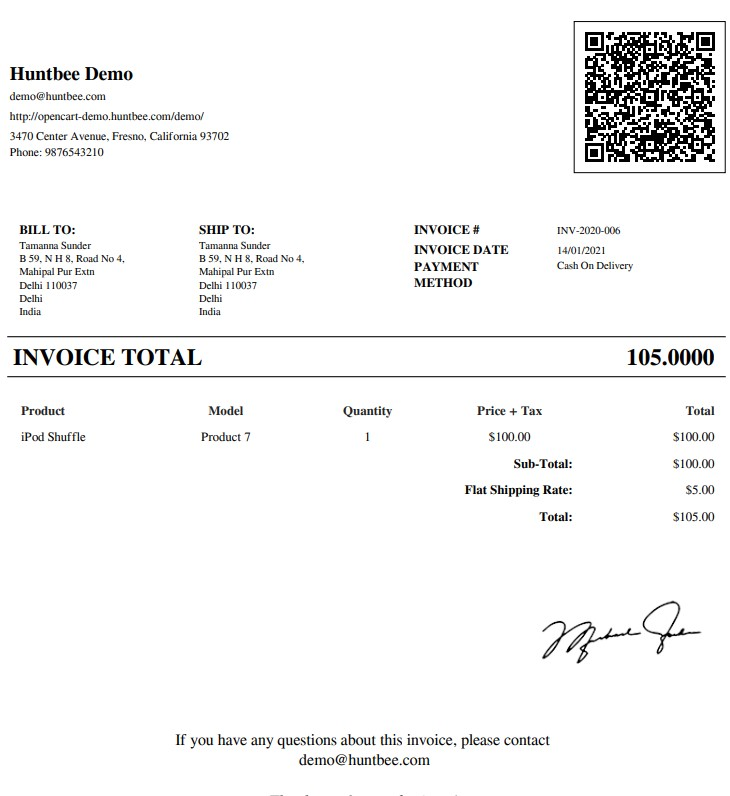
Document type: Invoice